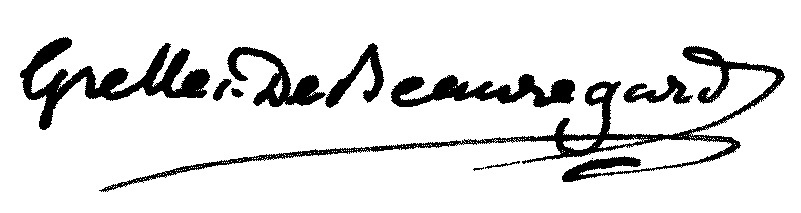
Signature of: jean baptiste grellet de beauregard